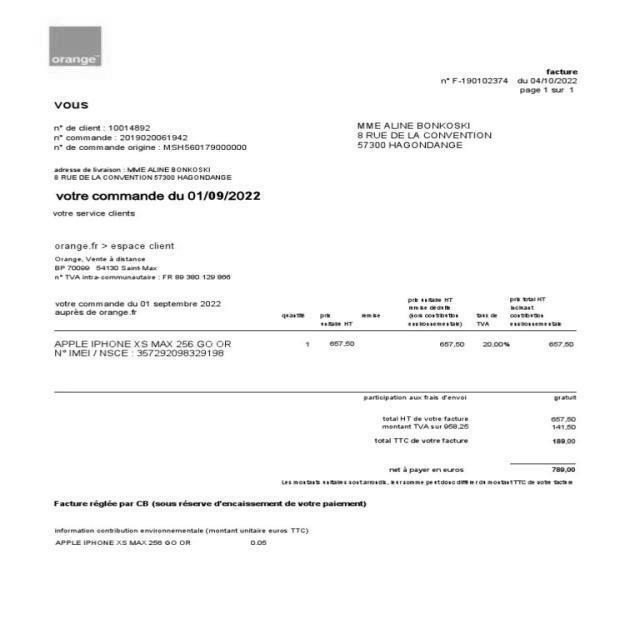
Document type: Invoice